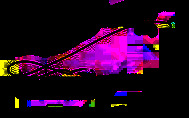
Signature of: francisco torrealba